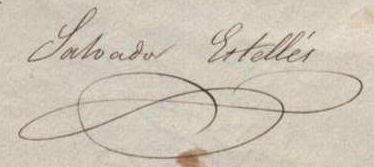
Signature of: salvador estellés i rams